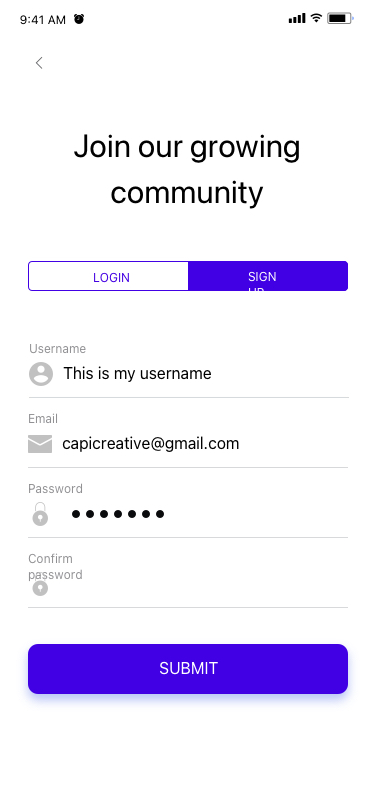
Text in this UI design:
UI Text/Heading/H4/Hightlight
UI Text/Heading/H5/Brandcolor
LOGIN
SIGN UP
This is my username
Username
Password
Confirm password
capicreative@gmail.com
Email
SUBMIT
Join our growing
community
9:41 AM